Question: What type of tax is indicated in the document, personal property or real estate?
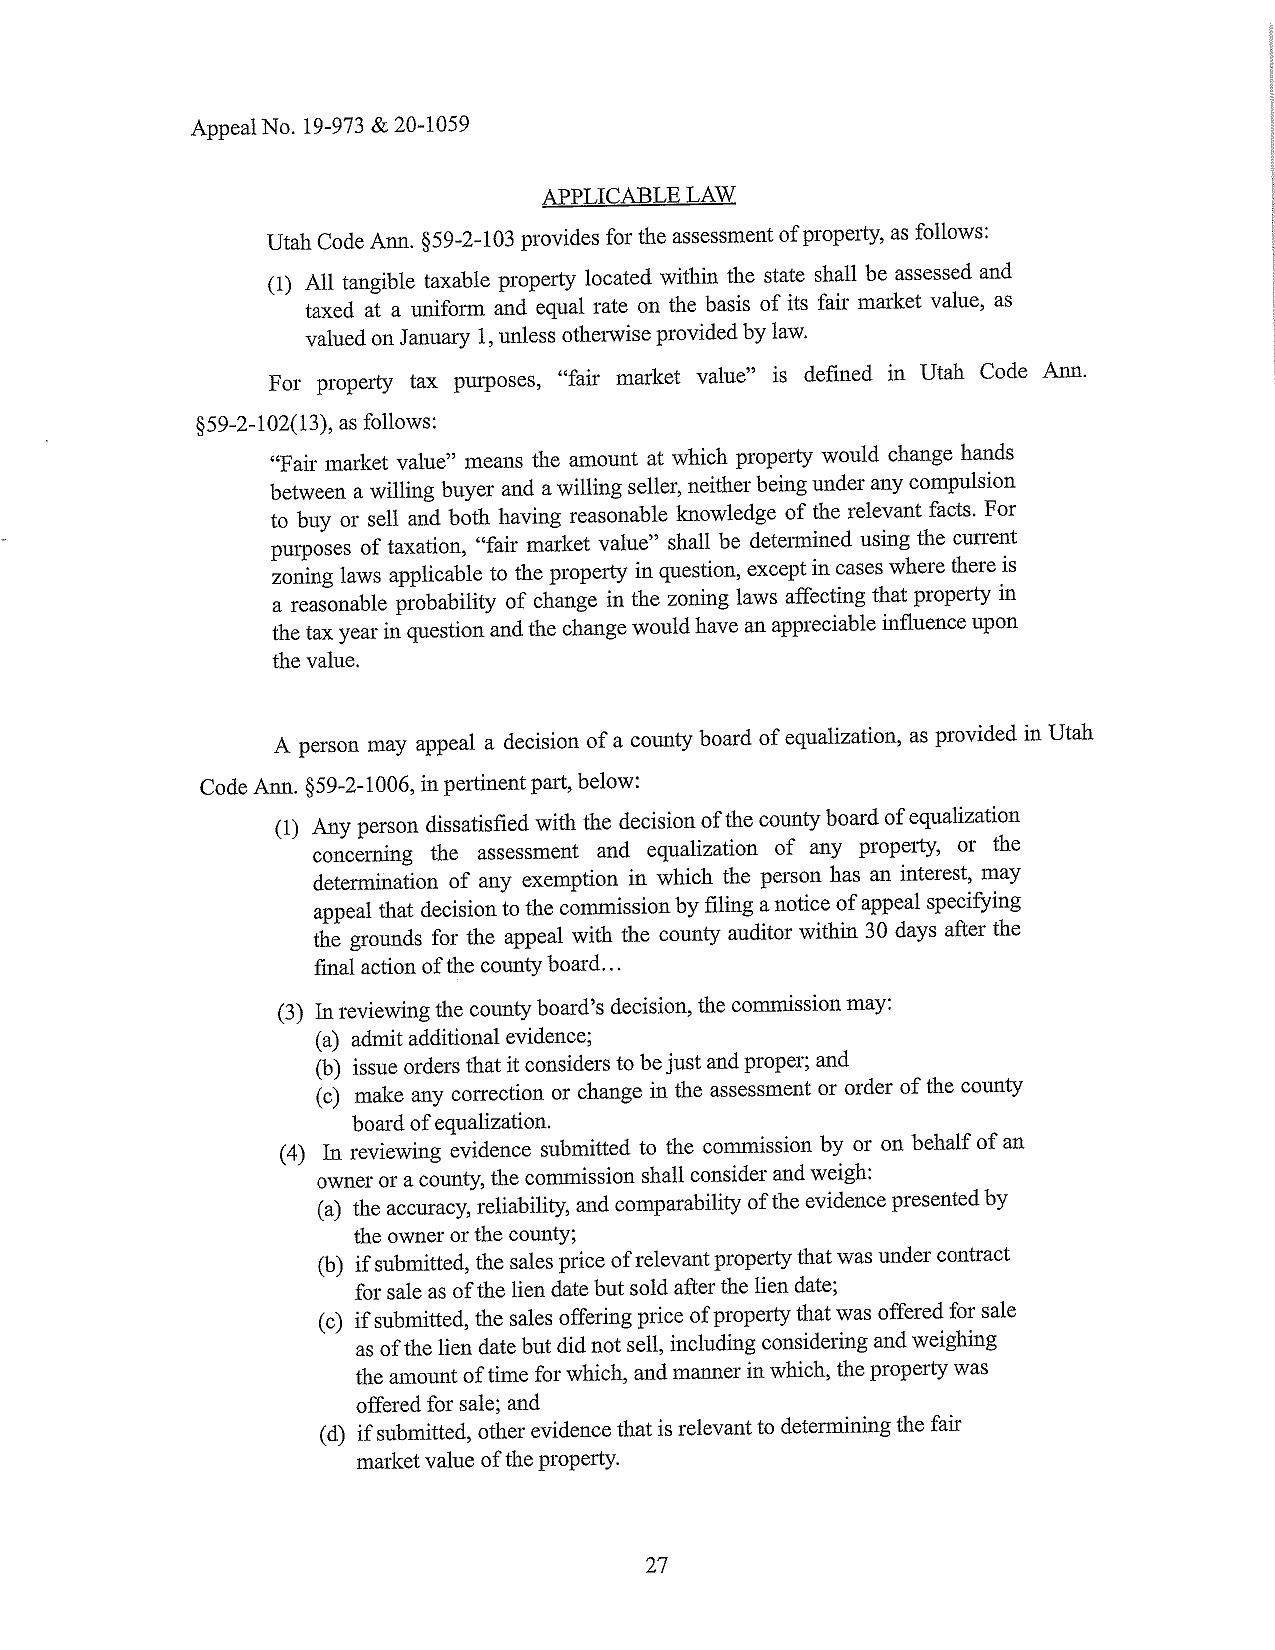
Answer: "Real Estate Tax"